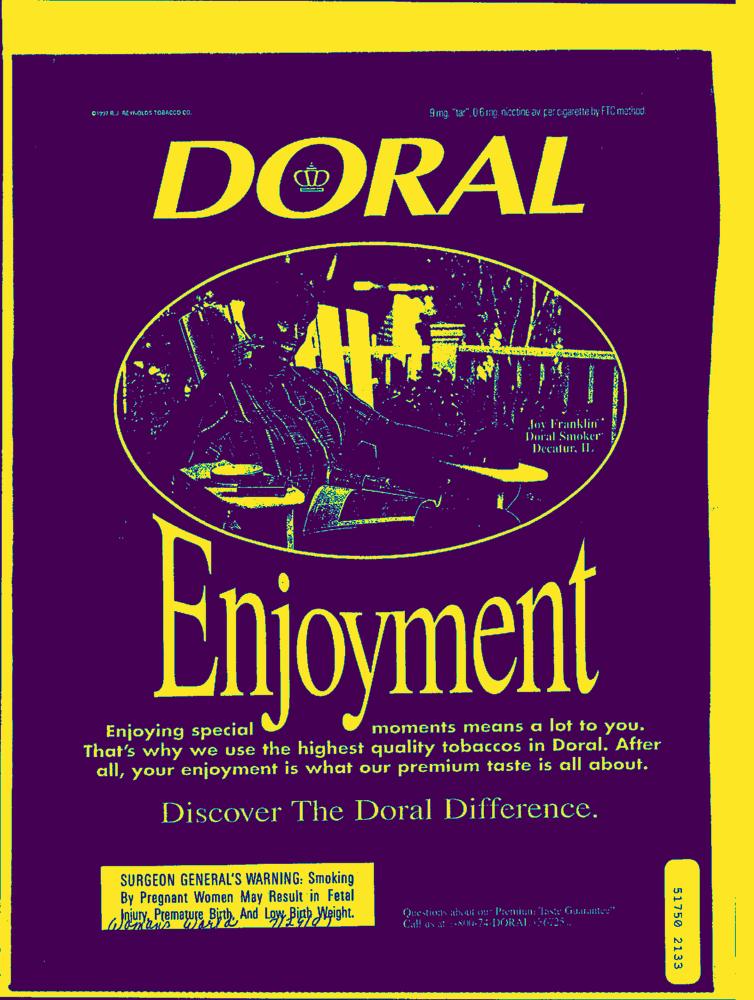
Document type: AD